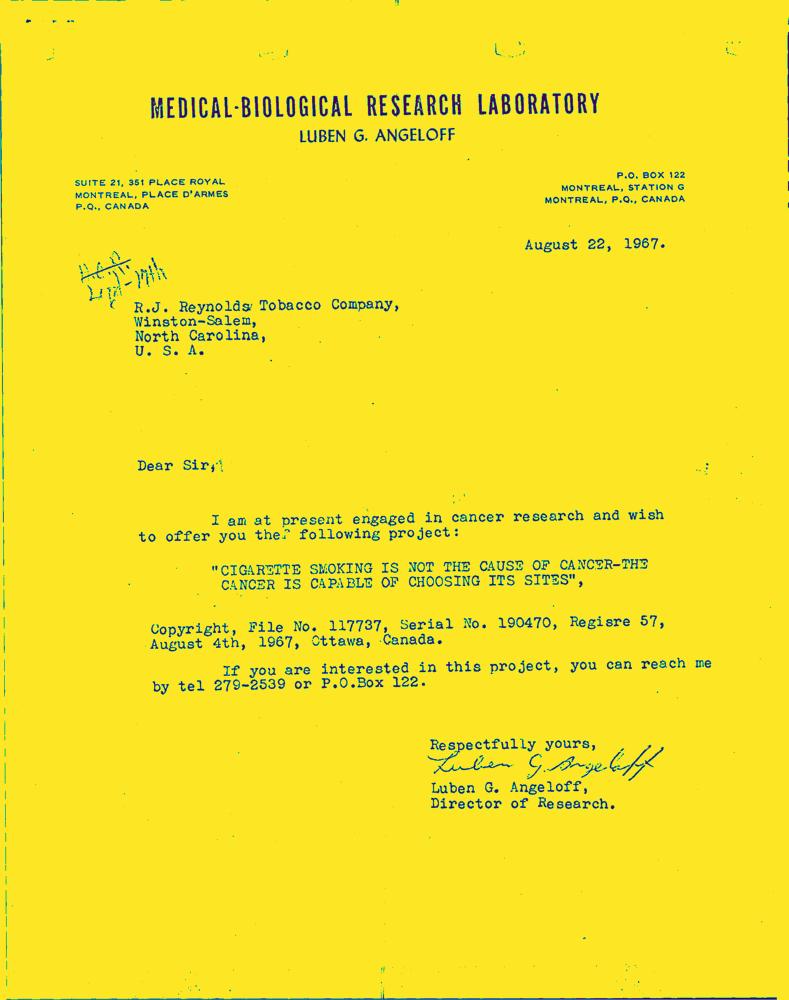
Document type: Letter-Doc